Question: What is the main concern?
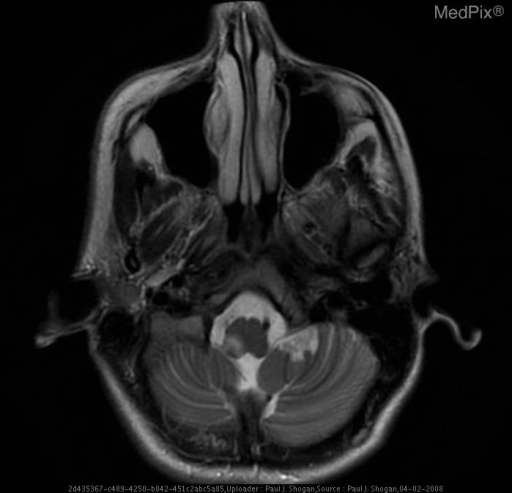
Answer: The findings suggest Occlusion of the right vertebral artery at the C1-2 level with subacute infarction of the right lateral medulla oblongata, and chronic infarction of the left flocculonodular lobe, as a result of traumatic chiropractic cervical manipulation.. T2 weighted axial image at the level of the medulla oblongata reveals loss of the normal T2 signal related flow void of the right vertebral artery in the paramedullary cistern.  Again noted is increased signal within the lateral aspect of the right medulla oblongata, and there is a wedge shaped focus of increased signal within the left flocculonodular lobe - consistent with ischemia.. The patient might have a history of 28 y.o. woman, four months postpartum, with onset of neck pain, severe vertigo associated with severe vomiting, anesthesia of the right hemi-facial region and loss of sensation in the region of the left upper and lower extremities immediately following cervical chiropractic manipulation.  The patient was unsuccessfully treated for vertigo associated with Meniere’s disease. The patient underwent a second cervical chiropractic treatment 15 days later, and presented with recurrent severe vertigo and associated hemi-anesthesia and difficulty phonating.  Imaging was obtained one month following the initial chiropractic treatment.